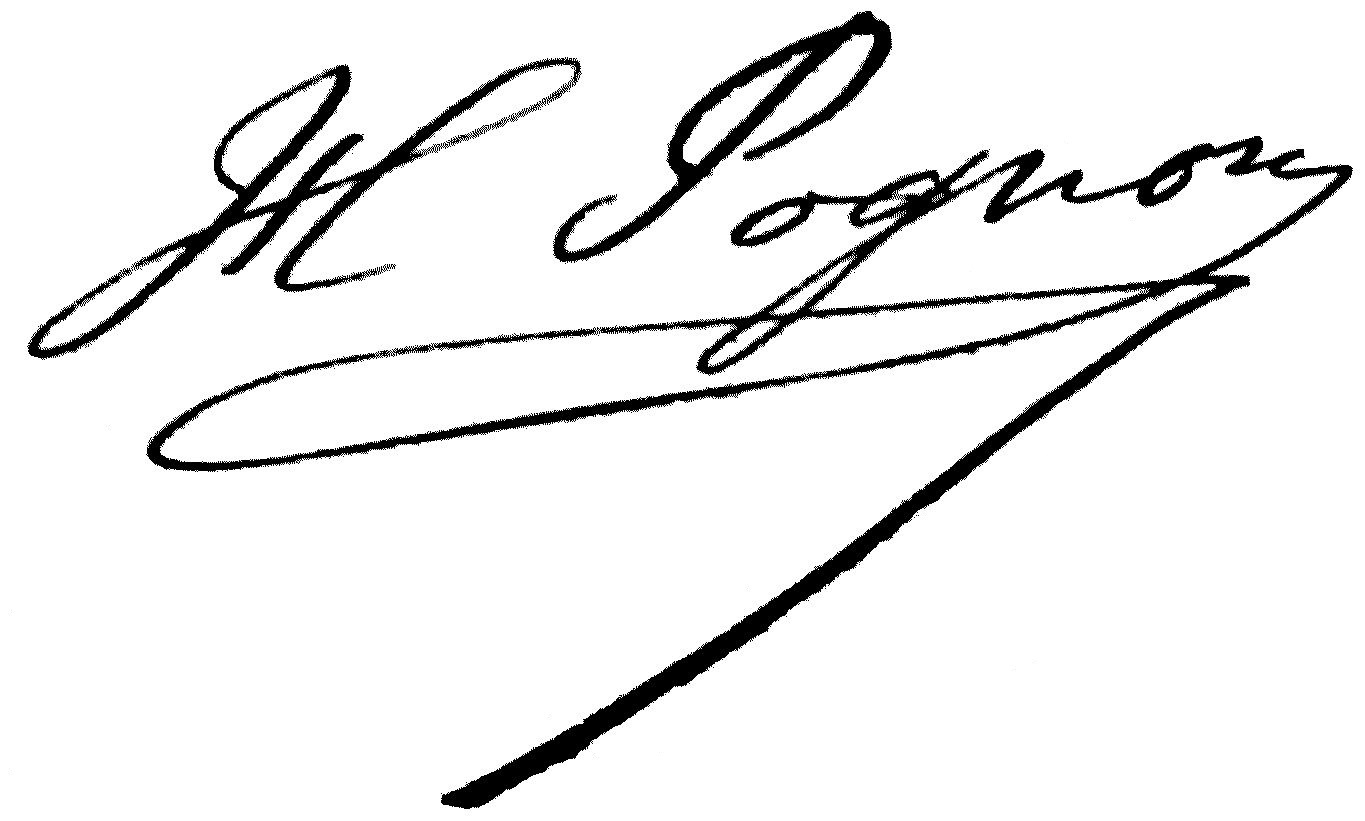
Signature of: henri pognon